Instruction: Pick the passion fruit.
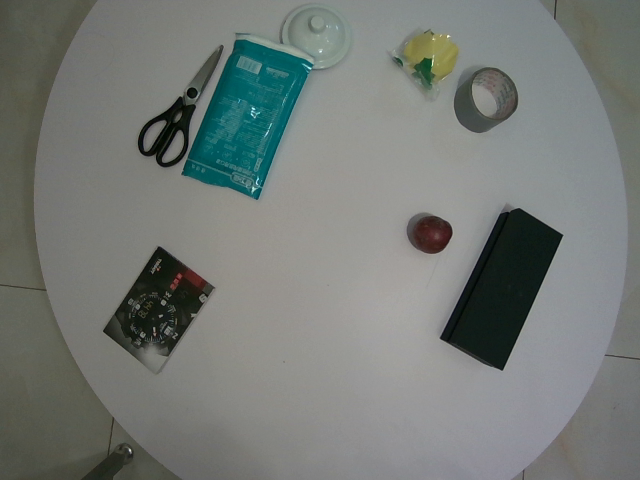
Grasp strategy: vertical